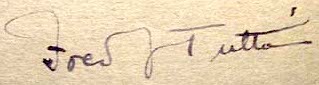
Signature of: frederick john tritton